Retrieve the amount in words, amount in figures, name of the payee, date on the cheque, and the bank name from the image.
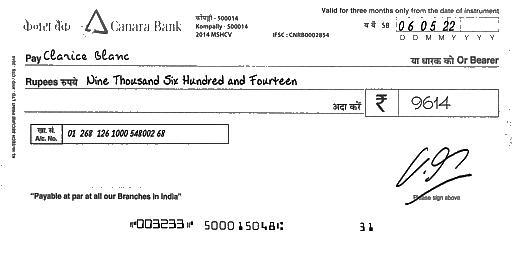
amt_in_words: Nine Thousand Six Hundred and Fourteen
amt_in_figures: 9614
payee_name: Clarice Blanc
bank_name: Canara Bank
cheque_date: 06/05/22